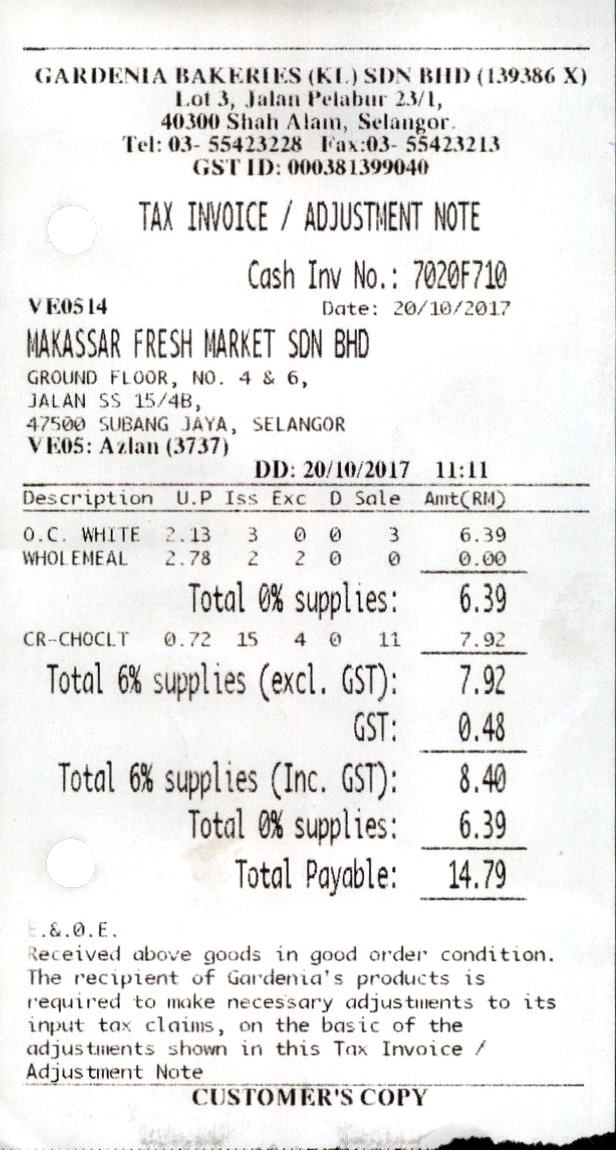
GARDENIA BAKERIES (KL) SDN BHD (139386 X)
LOT 3, JALAN PELABUR 23/1,
40300 SHAH ALAM, SELANGOR.
TEL: 03- 55423228
GST ID: 000381399040
TAX INVOICE / ADJUSTMENT NOTE
CASH INV NO.: 7020F710
VE0514
DATE: 20/10/2017
MAKASSAR FRESH MARKET SDN BHD
GROUND FLOOR, NO. 4 & 6,
JALAN SS 15/4B,
47500 SUBANG JAYA, SELANGOR
VE05: AZLAN (3737)
DD: 20/10/2017
DESCRIPTION
U.P
ISS
EXC
D
SALE
AMT(RM)
O.C. WHITE
2.13
3
0
0
3
6.39
WHOLEMEAL
2.78
2
2
0
0
0.00
TOTAL 0% SUPPLIES:
6.39
CR-CHOCLT
0.72
15
4
0
11
7.92
TOTAL 6% SUPPLIES (EXCL. GST):
7.92
GST:
0.48
TOTAL 6% SUPPLIES (INC. GST):
8.40
TOTAL 0% SUPPLIES:
6.39
TOTAL PAYABLE:
14.79
E.&.0.E.
RECEIVED ABOVE GOODS IN GOOD ORDER CONDITION.
THE RECIPIENT OF GARDENIA'S PRODUCTS IS
REQUIRED TO MAKE NECESSARY ADJUSTMENTS TO ITS
INPUT TAX CLAIMS, ON THE BASIC OF THE
ADJUSTMENTS SHOWN IN THIS TAX INVOICE /
ADJUSTMENT NOTE
CUSTOMER'S COPY
FAX:03- 55423213
11:11